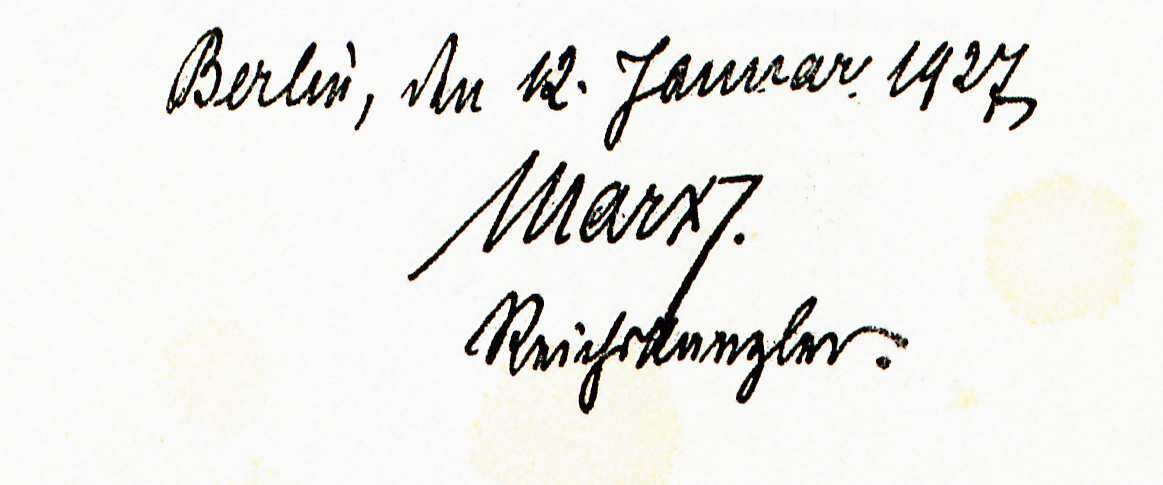
Signature of: wilhelm marx